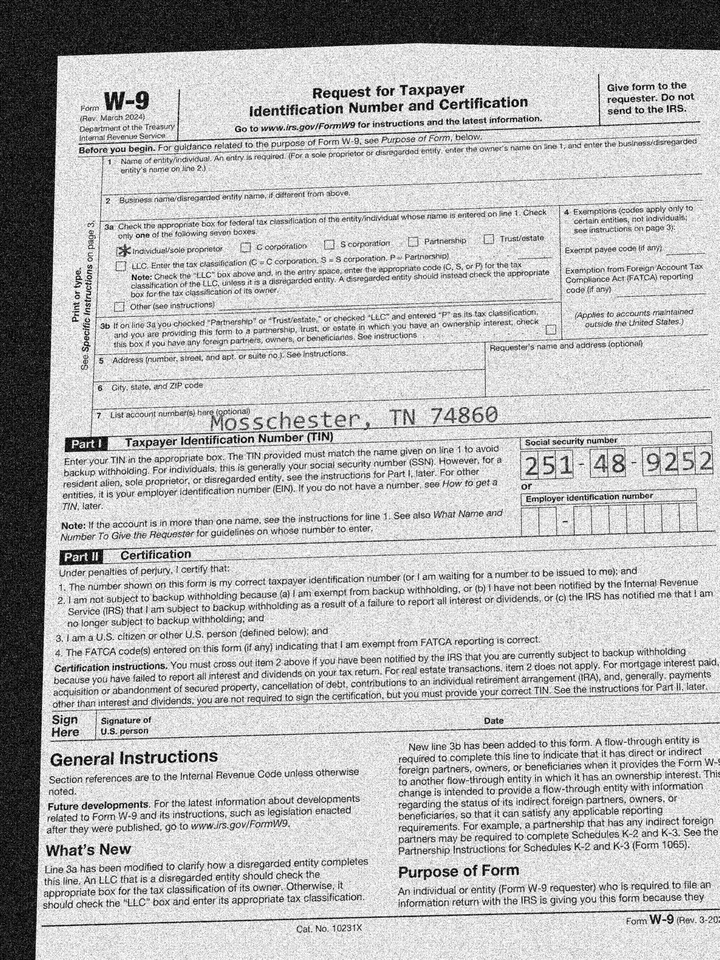
adr2: Mosschester, TN 74860
cbx: yes
ssn: 251489252